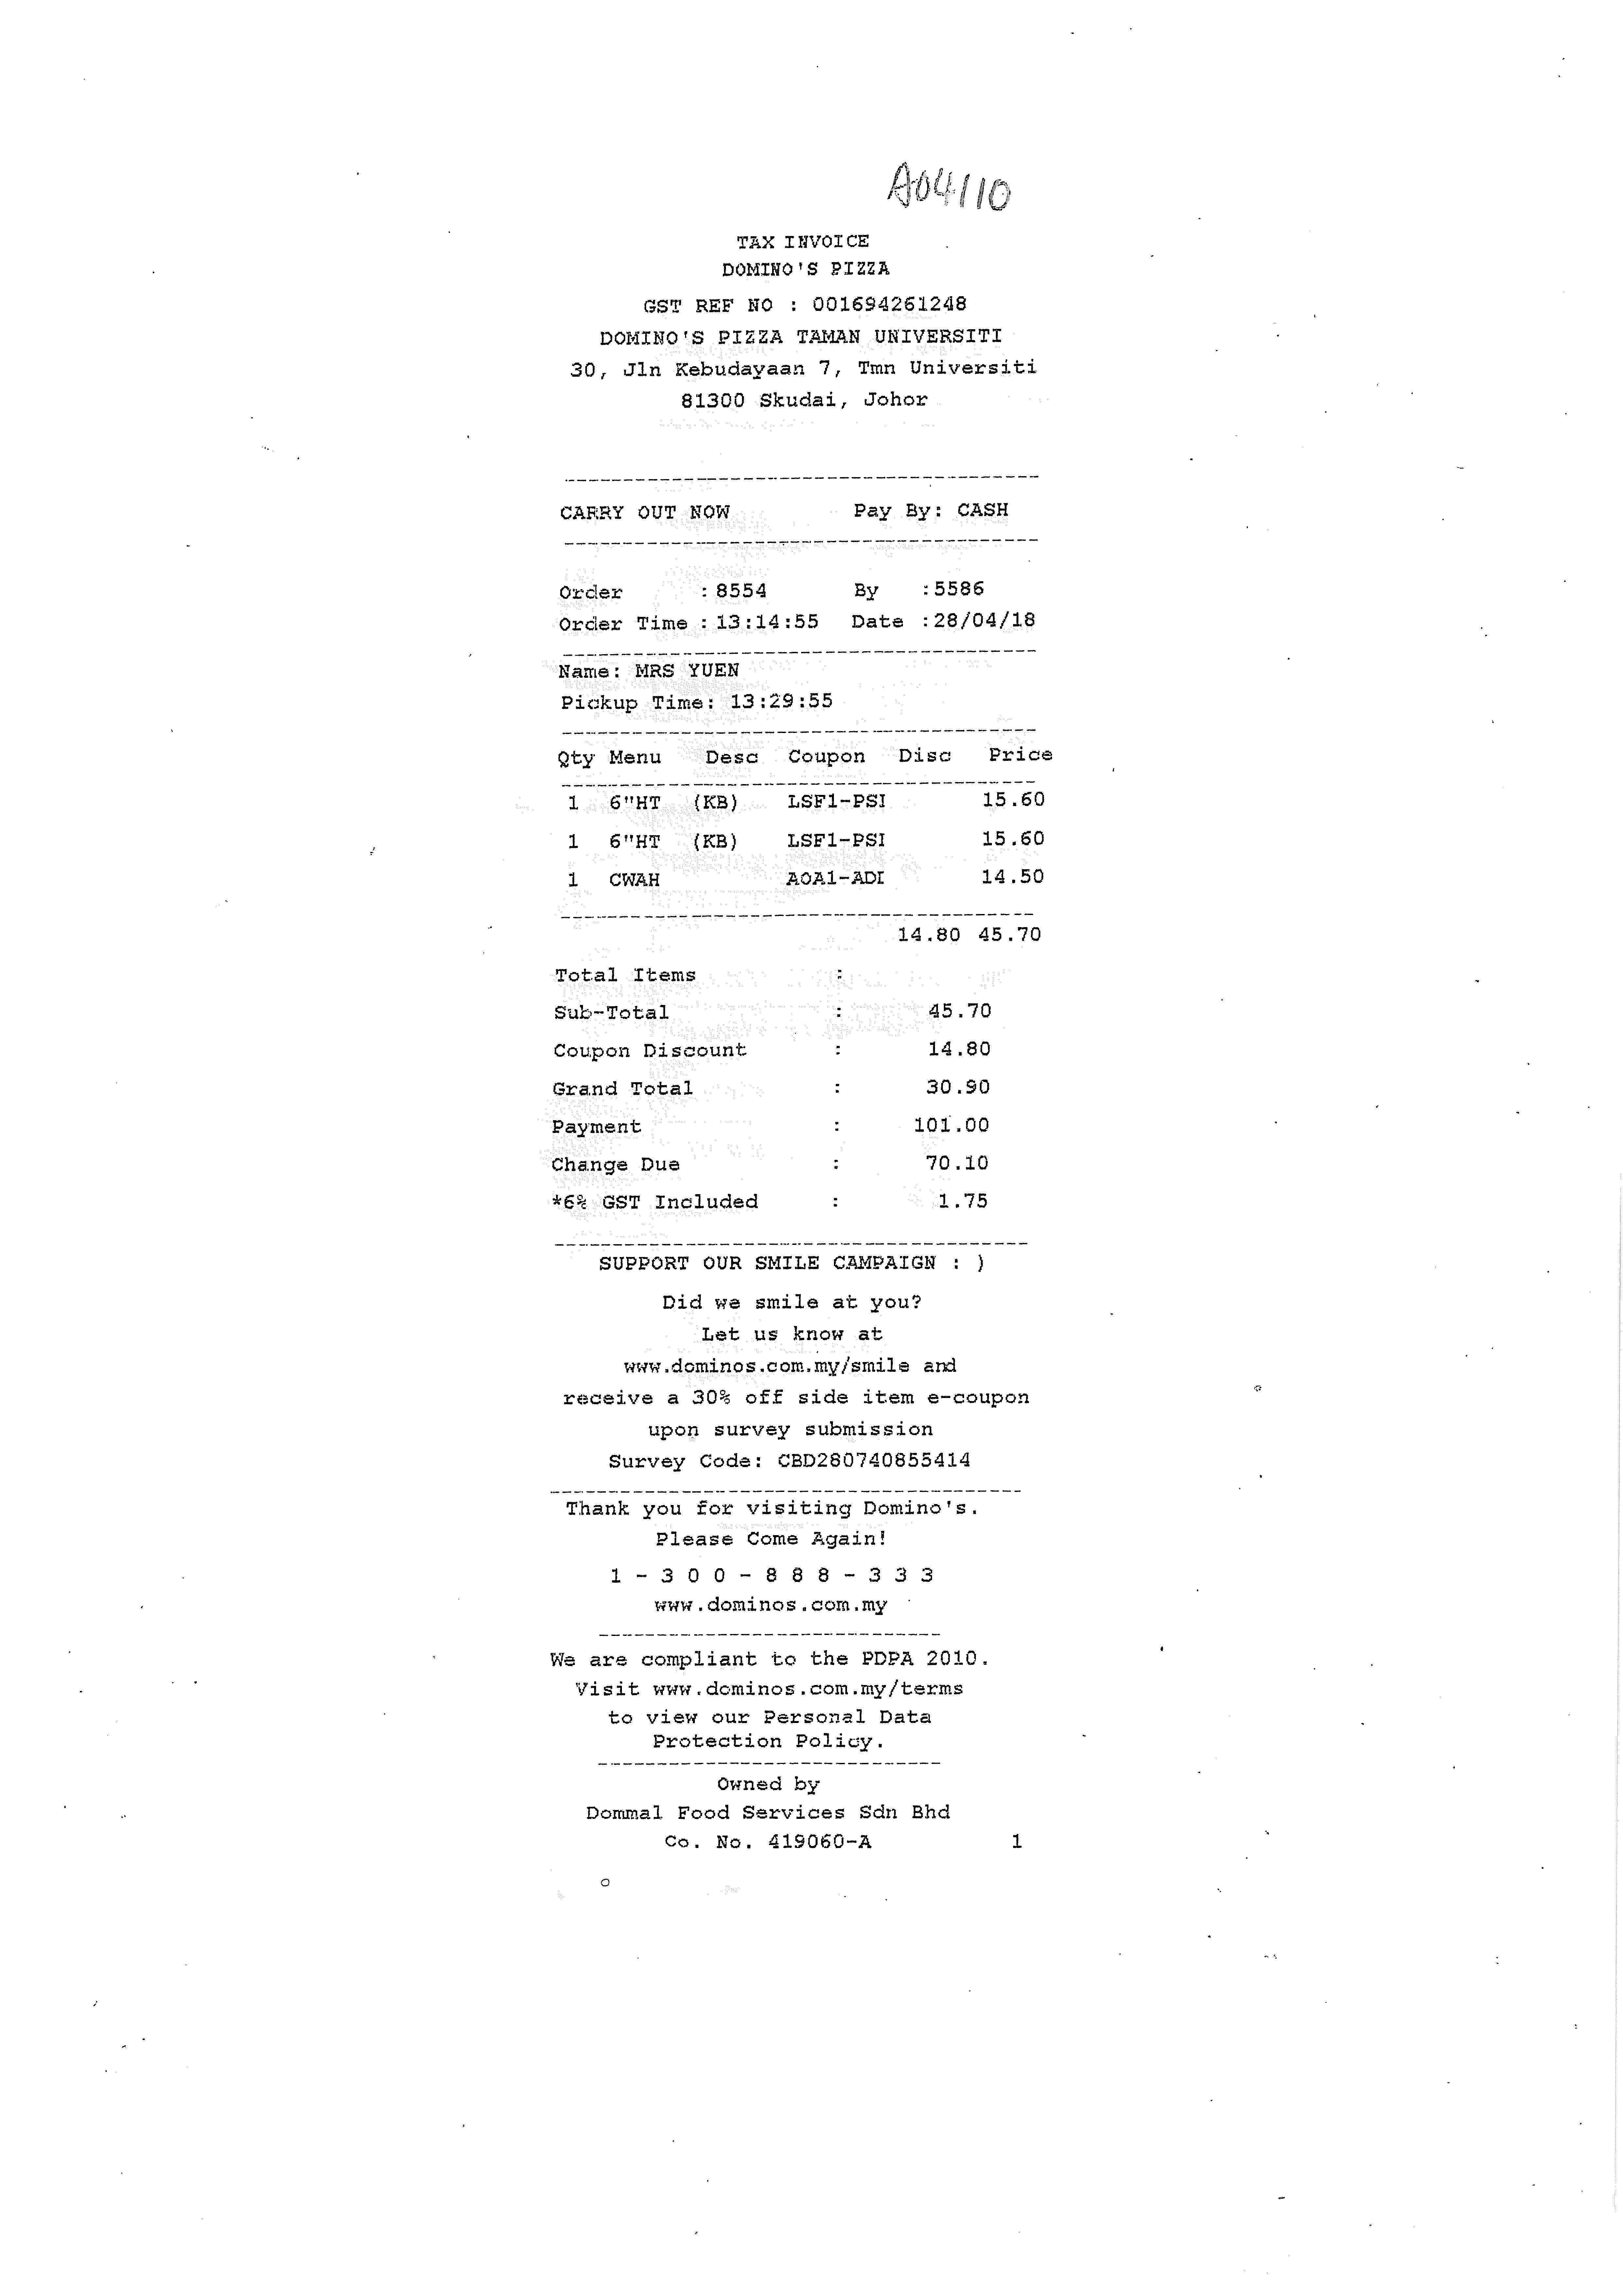
TAX INVOICE
DOMINO'S PIZZA
GST REF NO : 001694261248
DOMINO'S PIZZA TAMAN UNIVERSITI
30, JLN KEBUDAYAAN 7, TMN UNIVERSITI
81300 SKUDAI, JOHOR
CARRY OUT NOW
PAY BY : CASH
ORDER
: 8554
BY
: 5586
ORDER TIME : 13:14:55
DATE : 28/04/18
NAME : MRS YUEN
PICKUP TIME : 13:29:55
QTY
MENU
DESC
COUPON
DISC
PRICE
1
6"HT
(KB)
LSF1-PSI
15.60
1
6"HT
(KB)
LSF1-PSI
15.60
1
CWAH
AOA1-ADI
14.50
14.80
45.70
TOTAL ITEMS
:
SUB-TOTAL
:
45.70
COUPON DISCOUNT
:
14.80
GRAND TOTAL
:
30.90
PAYMENT
:
101.00
CHANGE DUE
:
70.10
*6% GST INCLUDED
:
1.75
SUPPORT OUR SMILE CAMPAIGN : )
DID WE SMILE AT YOU?
LET US KNOW AT
WWW.DOMINOS.COM.MY/SMILE AND
RECEIVE A 30% OFF SIDE ITEM E-COUPON
UPON SURVEY SUBMISSION
SURVEY CODE : CBD280740855414
THANK YOU FOR VISITING DOMINO'S.
PLEASE COME AGAIN!
1 - 3 0 0 - 8 8 8 - 3 3 3
WWW.DOMINOS.COM.MY
WE ARE COMPLIANT TO THE PDPA 2010.
VISIT WWW.DOMINOS.COM.MY/TERMS
TO VIEW OUR PERSONAL DATE
PROTECTION POLICY.
OWNED BY
DOMMAL FOOD SERVICES SDN BHD
CO. NO. 419060-A
1